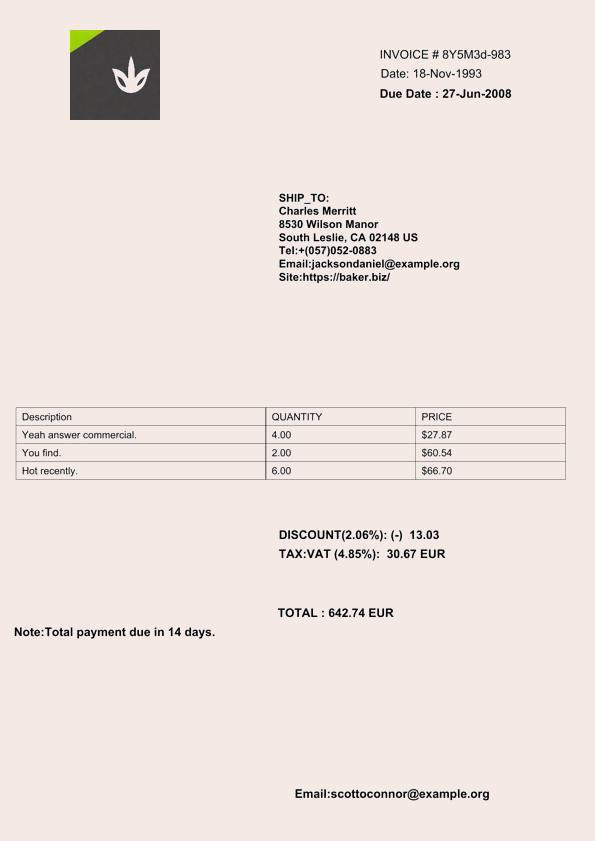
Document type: Invoice